Patient: Male, age 79
A 79-year-old male with PMH of Hypertension and Diabetes presented to the ED after developing progressively worsening shortness of breath and mid sternal pleuritic chest pain during a trans-continental flight, and was in mild respiratory distress by the time EMS evaluation occurred. In the ER chest x-ray suggested a large right hydro pneumothorax with moderate left sided pleural effusion (Fig. 1), which was confirmed by chest CT (Fig. 2, Fig. 3).
Both large-bore and small-bore chest tubes were placed, which resulted in symptomatic improvement. Due to the unclear etiology, the patient was started on broad spectrum IV antibiotics for suspected pneumonia. Pleural fluid analysis was remarkable for an exudative pattern that was negative for malignant cells (Table 1). When infections etiologies as well as a Tuberculosis etiology were ruled out, antibiotics were discontinued. The small-bore catheter was eventually removed, however the chest tube remained due to the recurrence of pneumothorax on imaging studies.
While the patient initially experienced clinical improvement requiring only minimal supplemental oxygen, he soon developed recurrence of bilateral pleural effusions with clinical deterioration. This pattern persisted, and serial pleural cytology samples were remarkable for bloody fluid with elevated cellularity, proteins and LDH, but were negative for malignant cells. As infectious and inflammatory etiologies were ruled out as the cause of recurrent hydro-pneumothorax, video-assisted thoracoscopy (VATS) and pleural biopsy confirmed the diagnosis of malignant pleural mesothelioma-epithelioid variant-in the context of histologic findings (Fig. 4, Fig. 5) and imunohistochemical markers positive for calretinin, CK 5/6, mesothelin and focal Glut-1 and negative for EpCam, CEA, Napsin A, TTF-1, and BerEP4. Interestingly, mesothelial plaques were restricted to the parietal pleural surface without invasion of the chest wall or extension into the contralateral pleura.
Given the imaging and tissue staging, chemotherapy was recommended, however prognosis remained reserved due to the patient's poor functional status. Ultimately, this patient opted not to pursue aggressive measures, and was discharged home with provisions for comfort care, and expired 3 months later.
Keywords: hydro-pneumothorax, hydrothorax, malignant pleural mesothelioma, pneumothorax
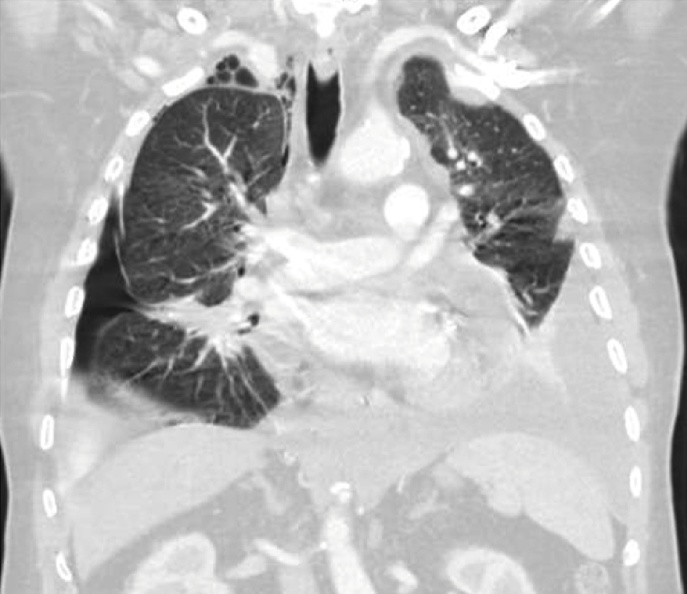
Image caption: CT Chest coronal view showing right sided hydro-pneumothorax and left sided pleural effusion.